Question: What type of tax is indicated in the document, personal property or real estate?
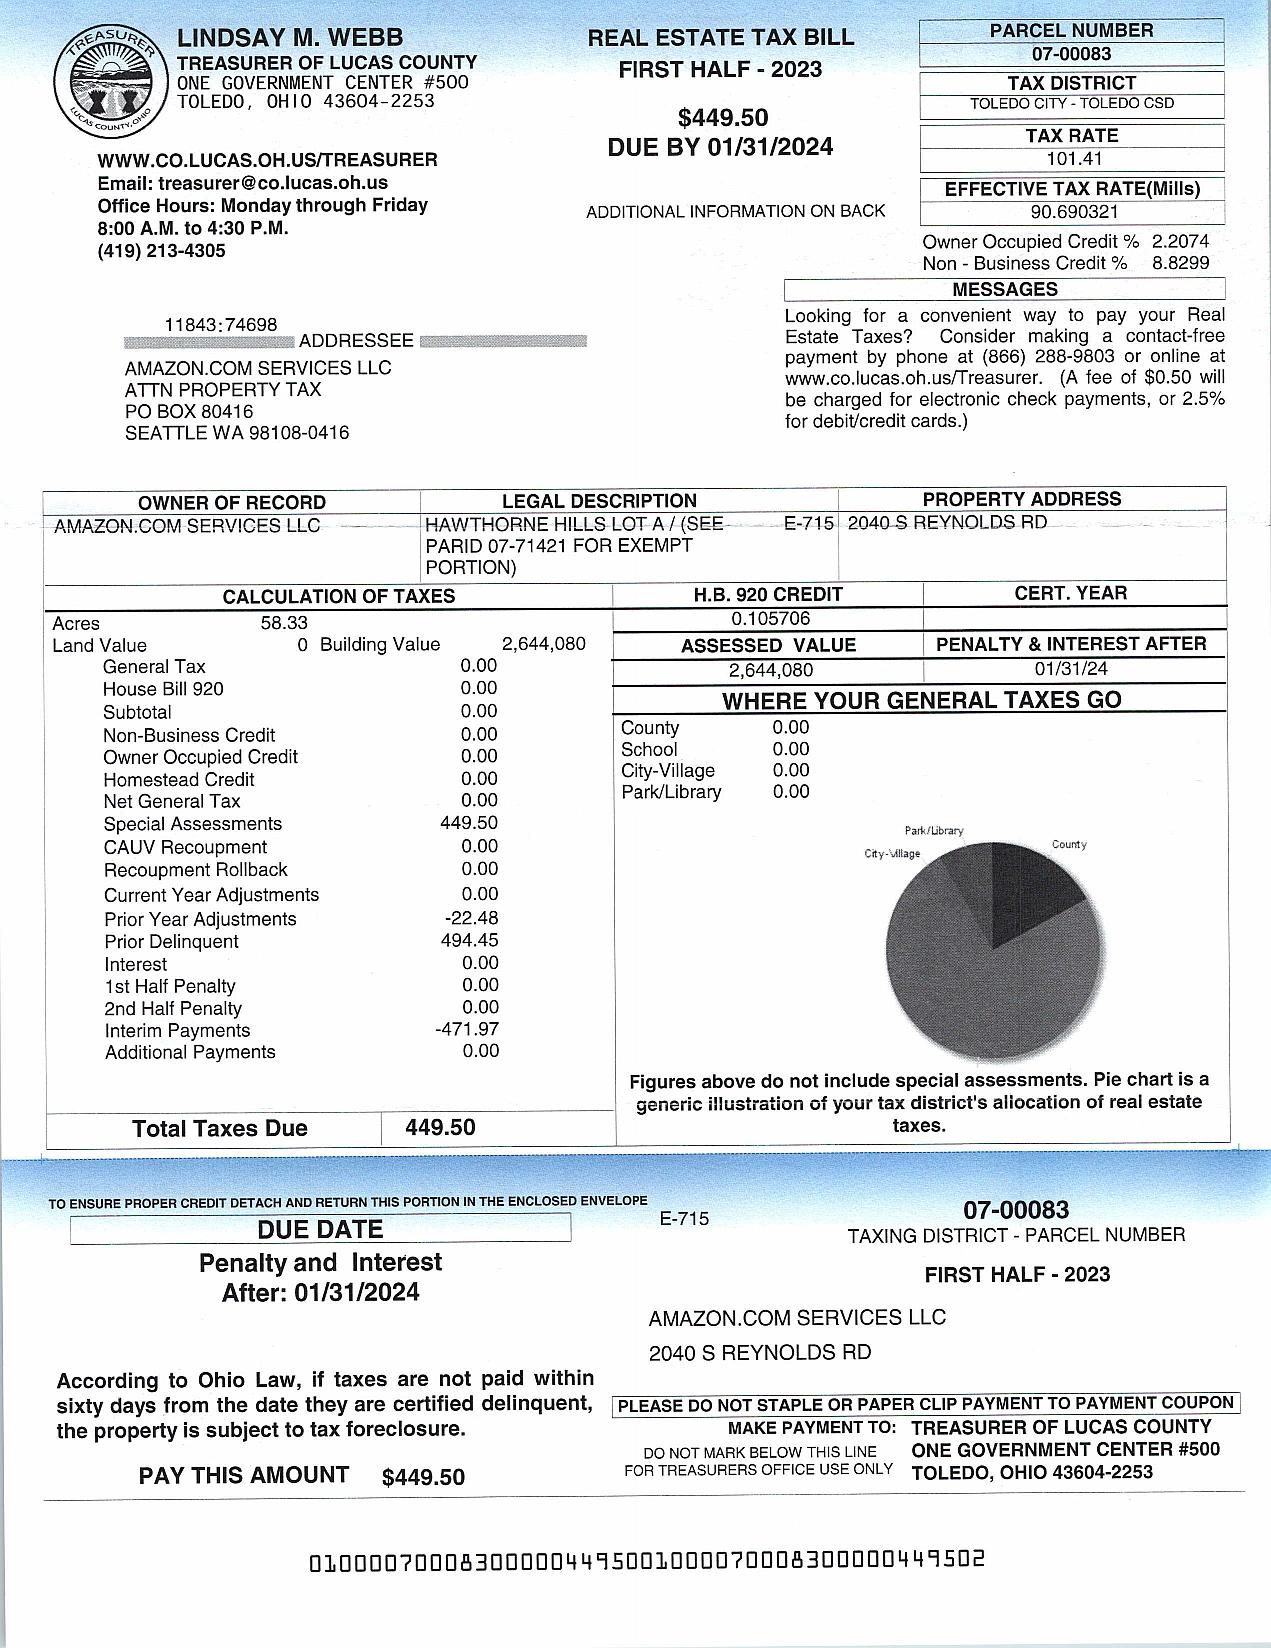
Answer: "Real Estate Tax"